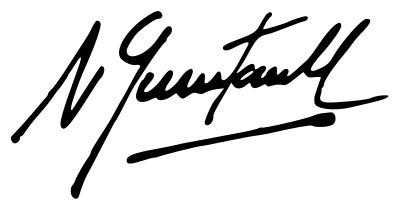
Signature of: carlos quintanilla